Question: What is the potential diagnosis?
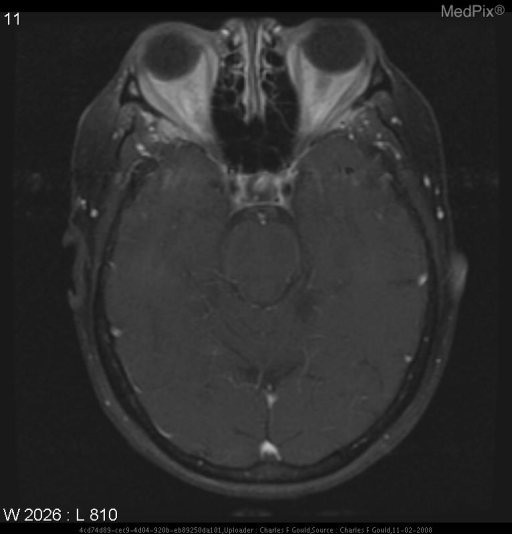
Answer: The possible diagnosis includes •  Congenital berry aneurysm
•  Atherosclerotic fusiform aneurysm
•  Mycotic aneurysm.